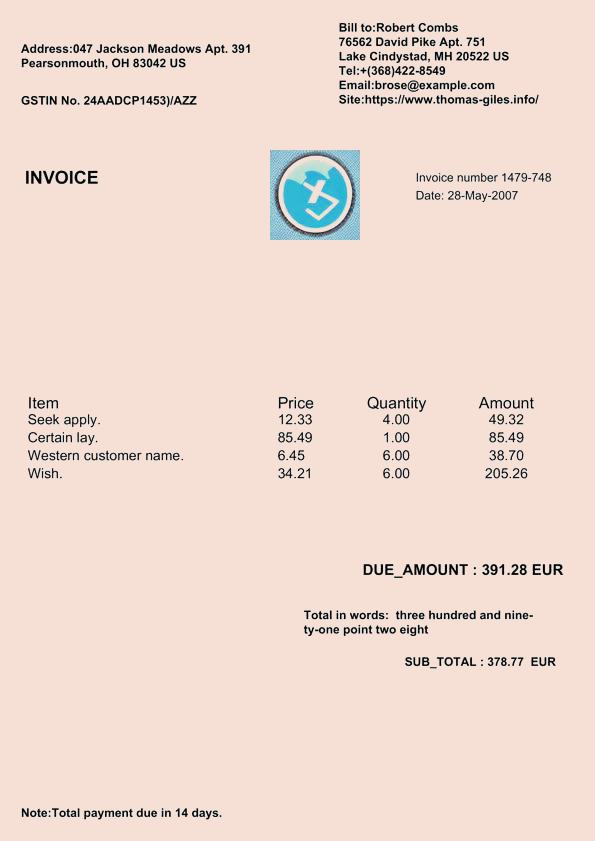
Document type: Invoice